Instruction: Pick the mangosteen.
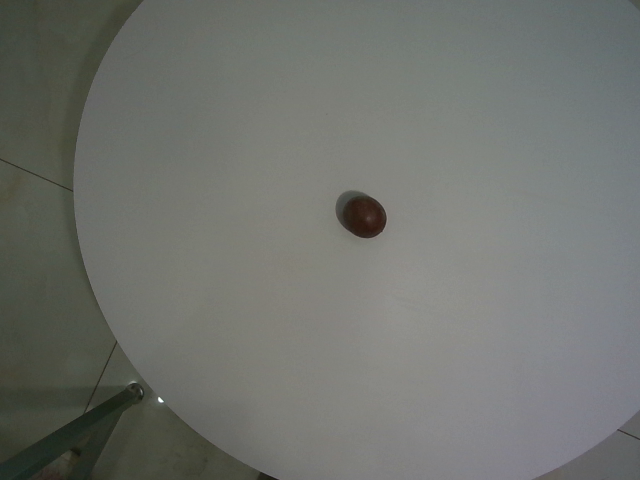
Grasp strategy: vertical